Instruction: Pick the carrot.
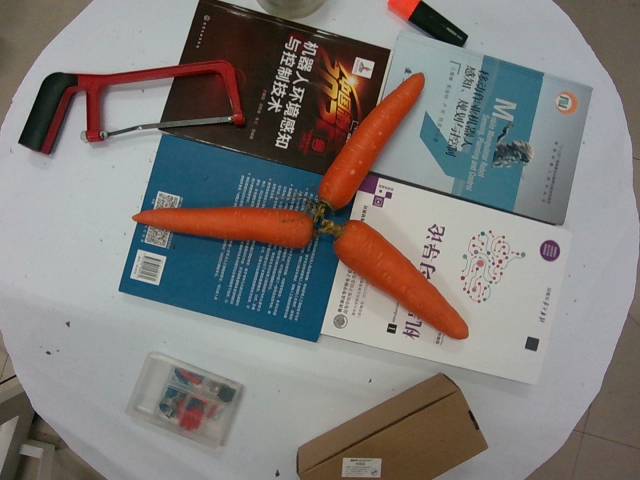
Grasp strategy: vertical